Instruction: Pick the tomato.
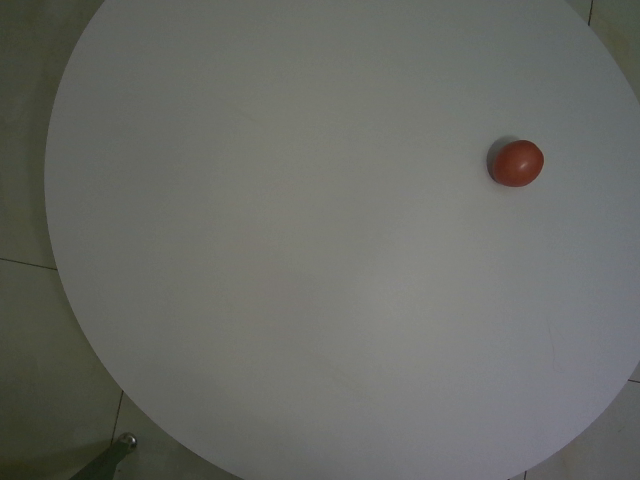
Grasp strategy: vertical